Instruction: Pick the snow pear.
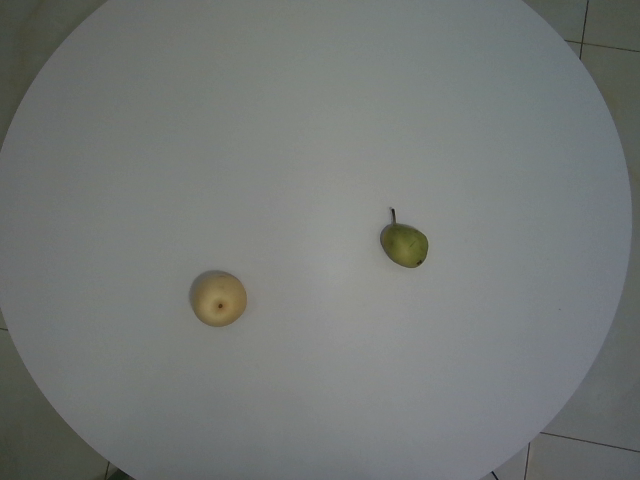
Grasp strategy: vertical